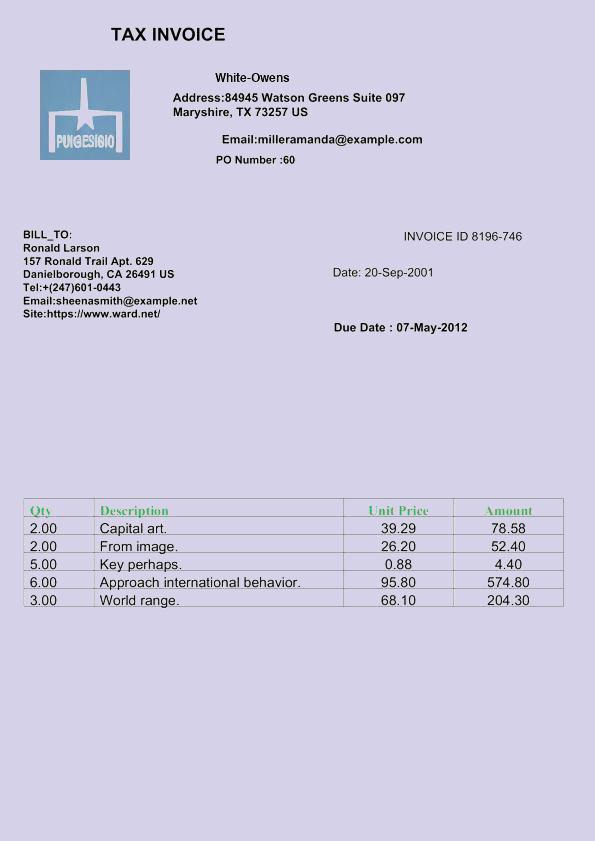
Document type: Invoice